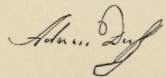
Signature of: adam duff